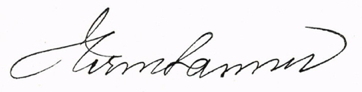
Signature of: herman lamm